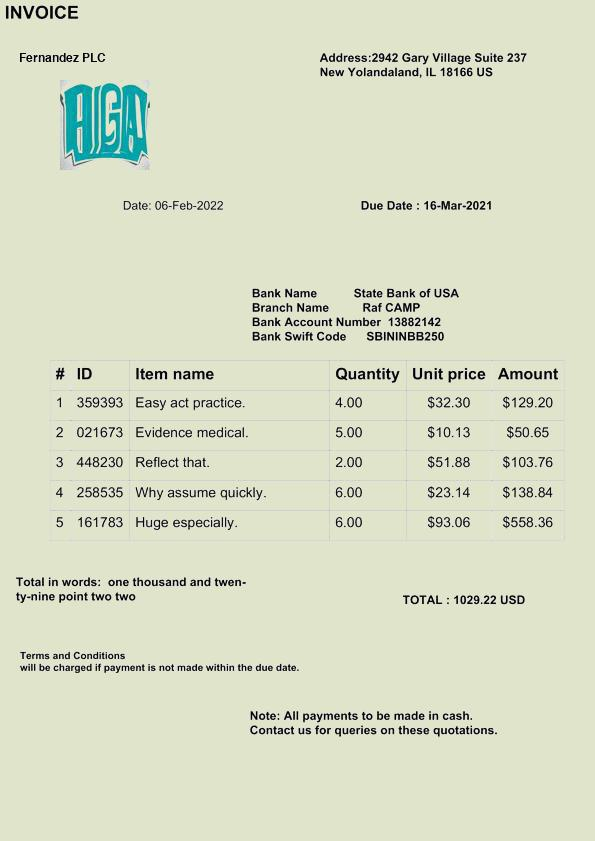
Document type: Invoice